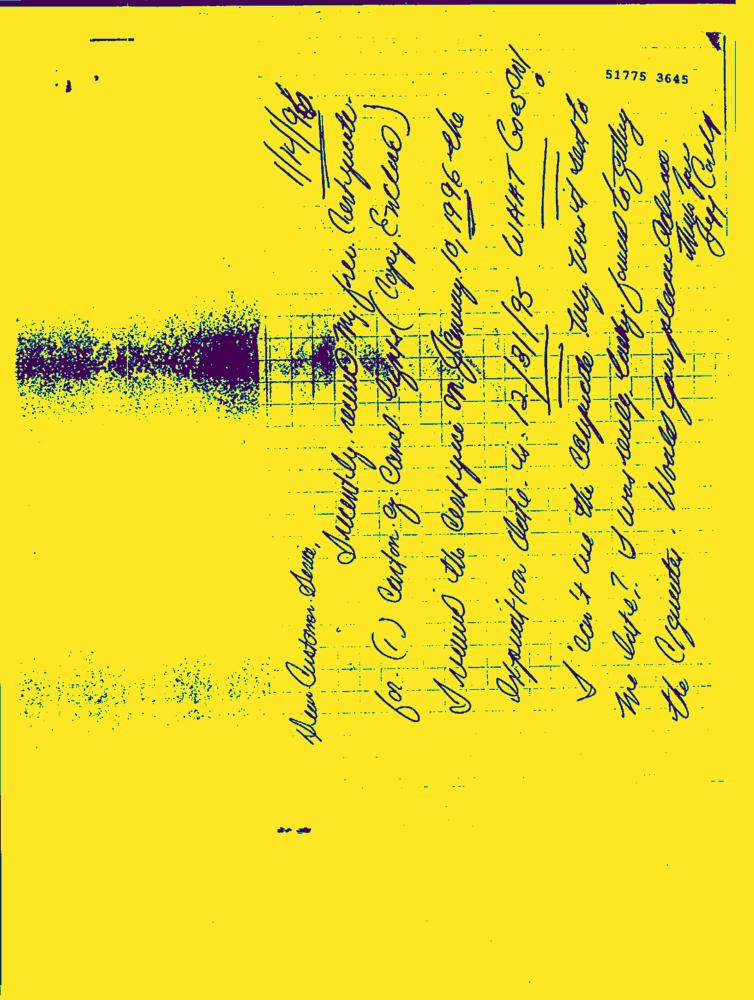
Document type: Hand-Written